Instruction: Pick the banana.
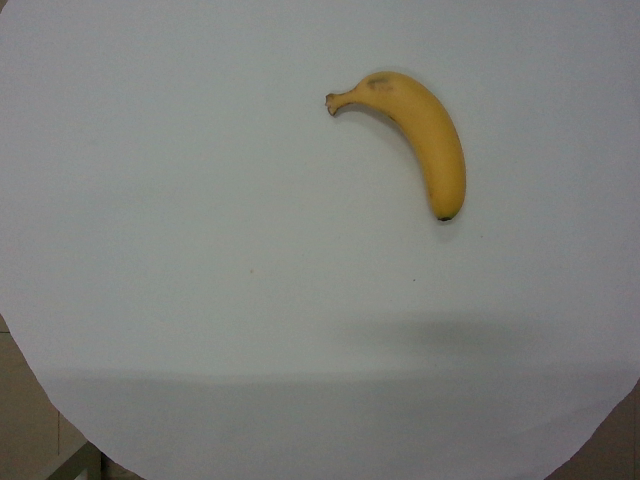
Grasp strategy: vertical